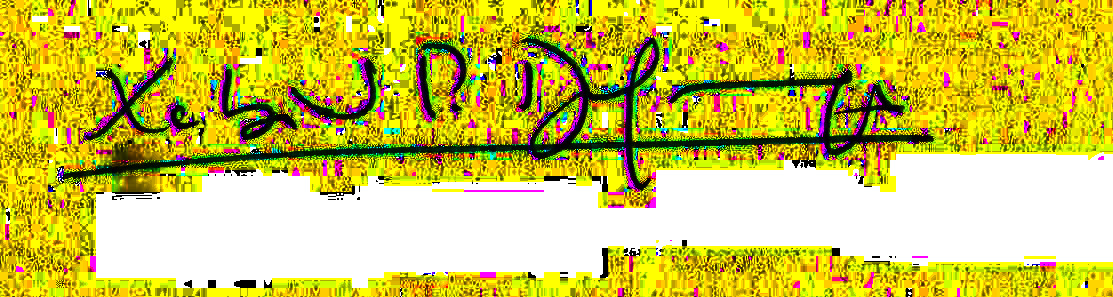
Signature of: xabier p docampo